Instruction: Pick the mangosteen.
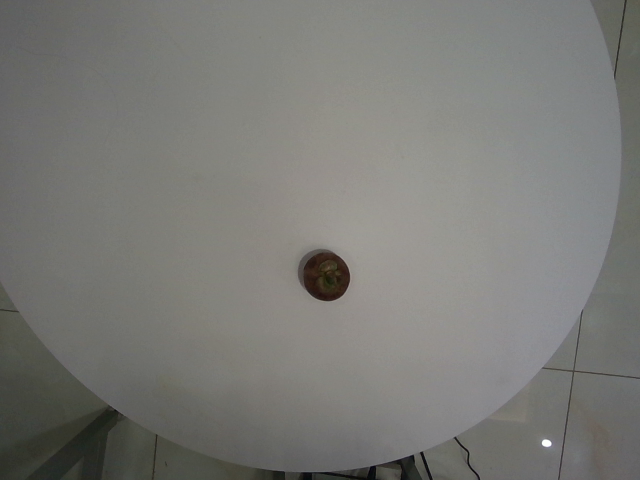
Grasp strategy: vertical